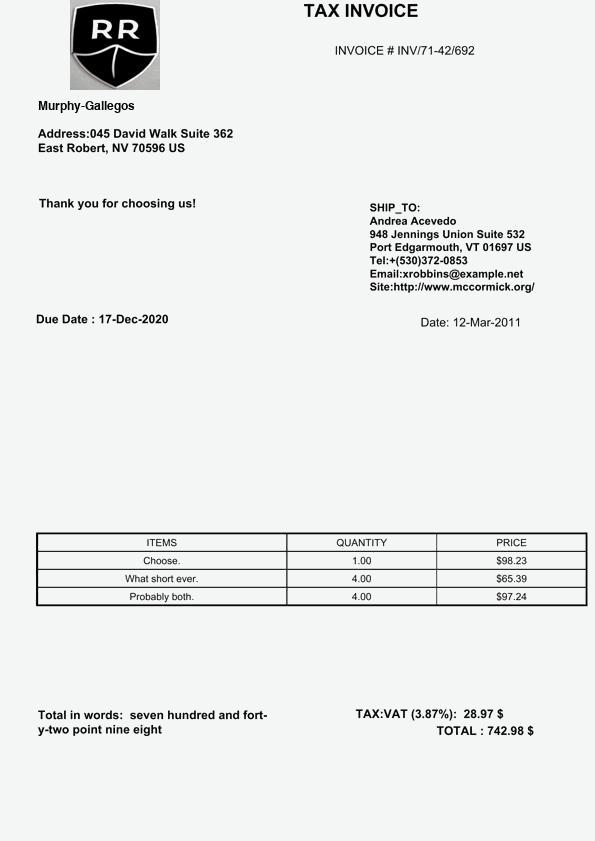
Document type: Invoice